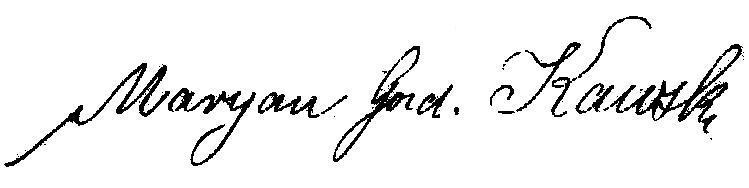
Signature of: marian kawski